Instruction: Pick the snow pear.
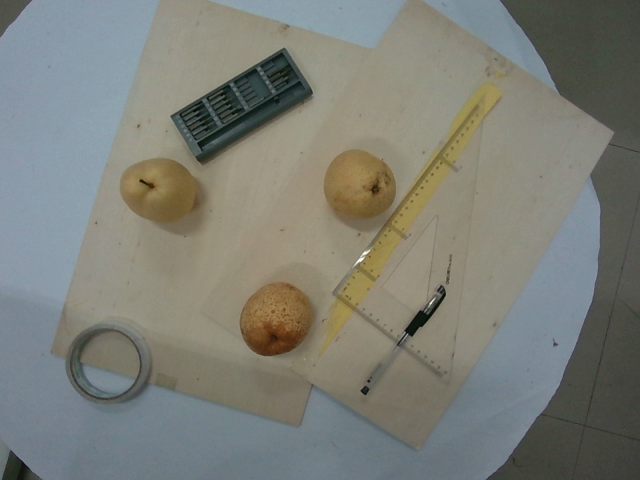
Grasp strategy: vertical